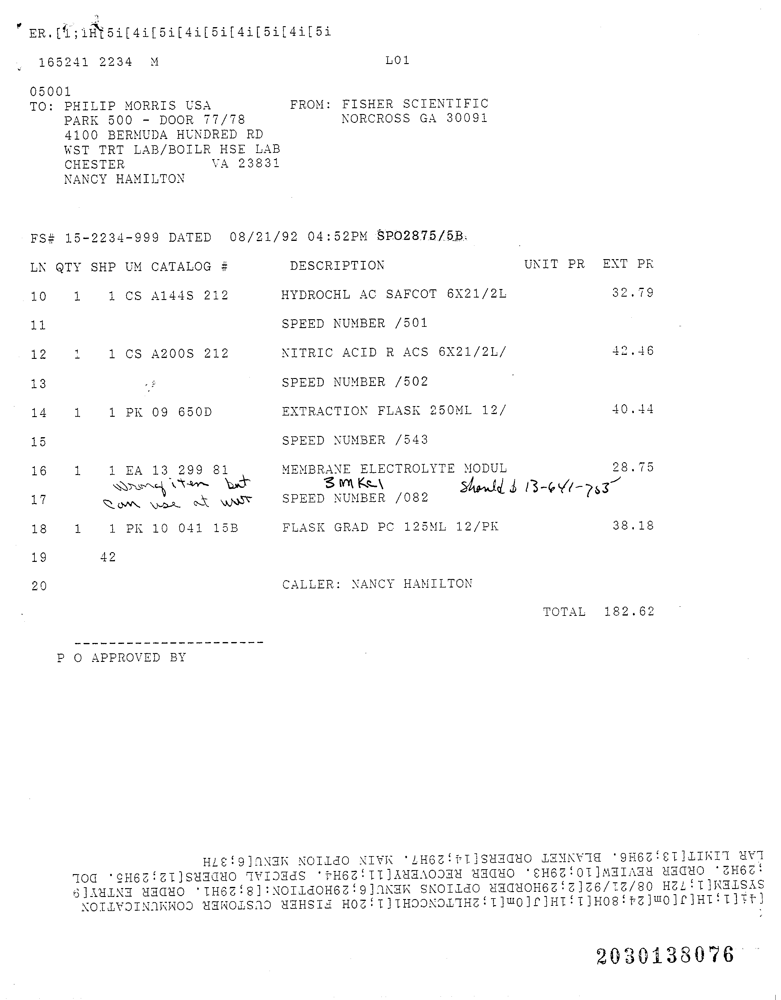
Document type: Invoice